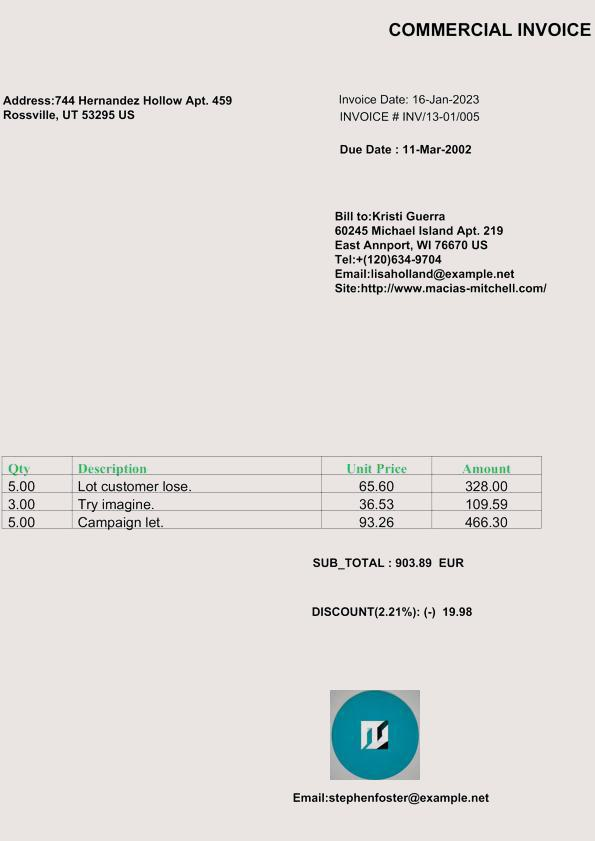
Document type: Invoice